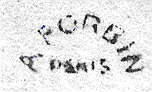
Signature of: alfred forbin